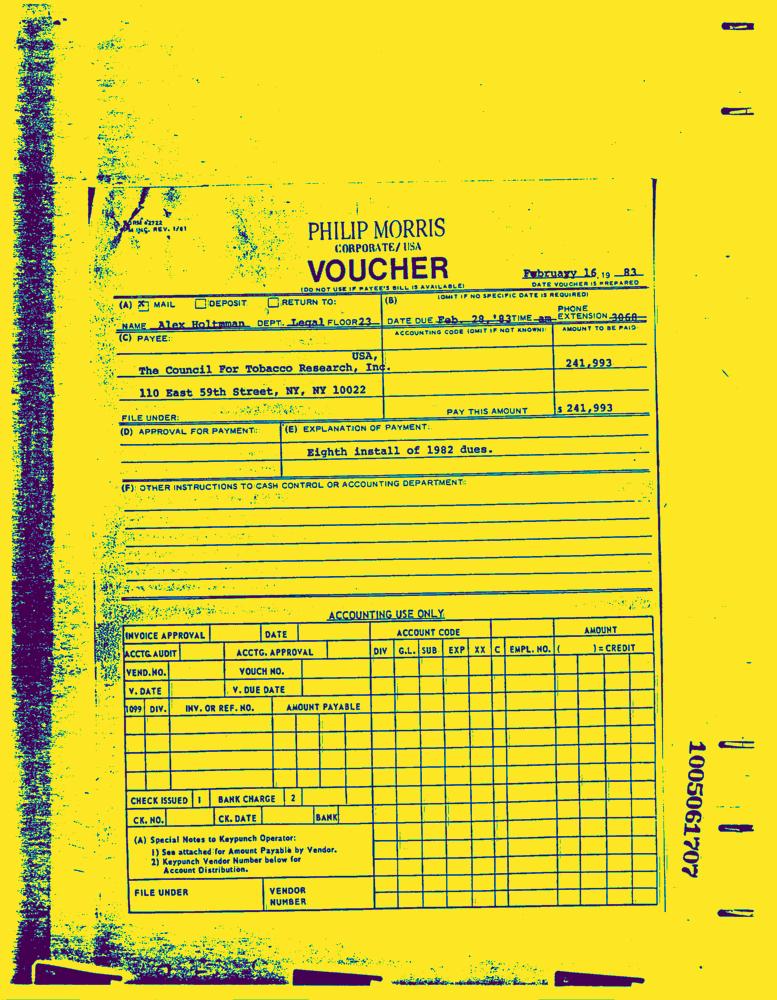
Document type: Invoice-Doc